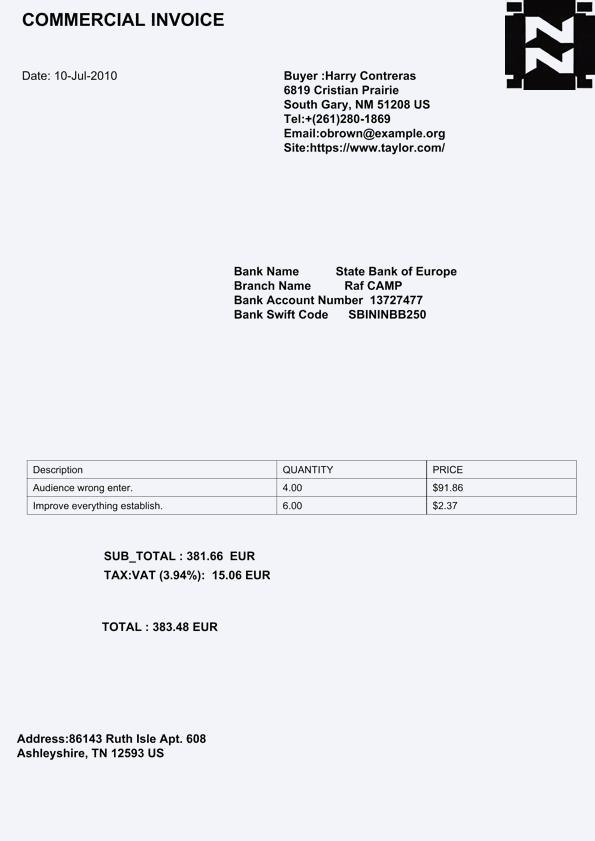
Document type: Invoice